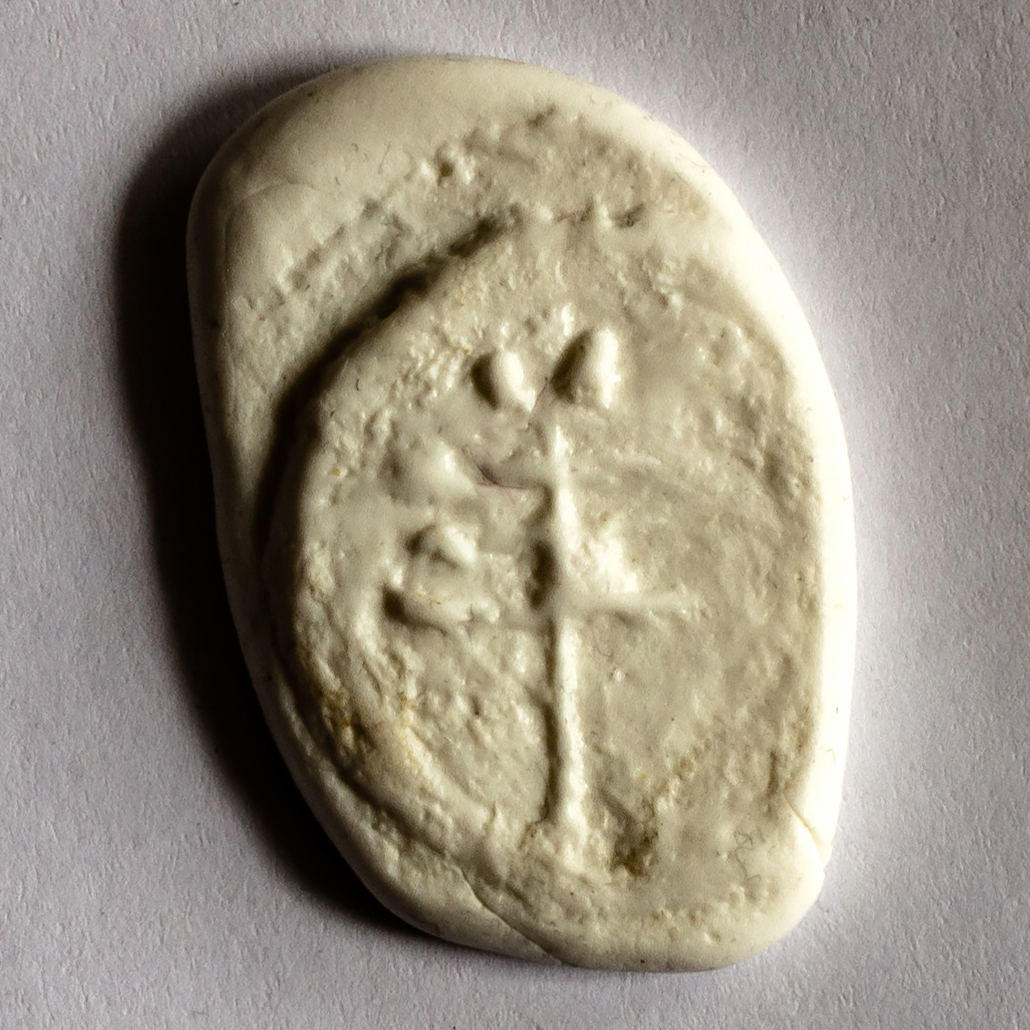
Signature of: jan sisefsky